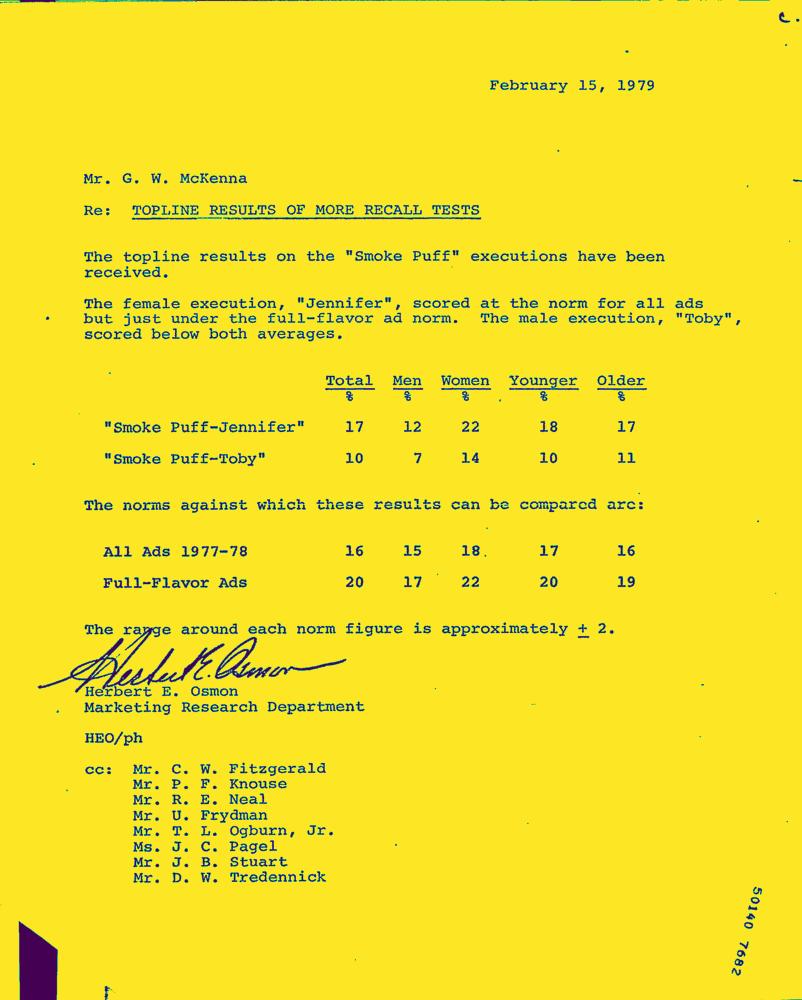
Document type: Letter-Doc